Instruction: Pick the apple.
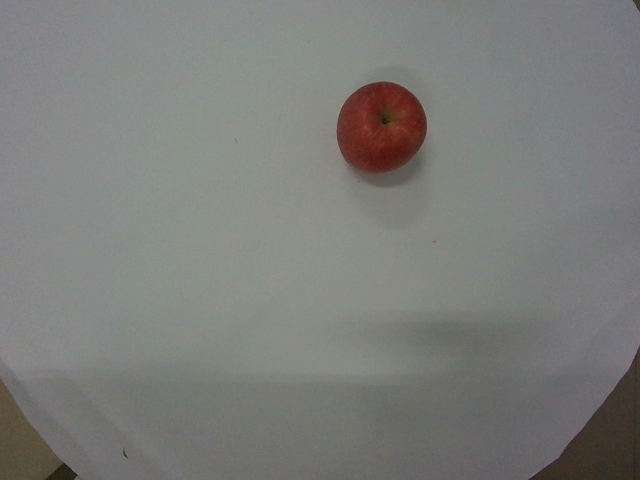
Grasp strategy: vertical